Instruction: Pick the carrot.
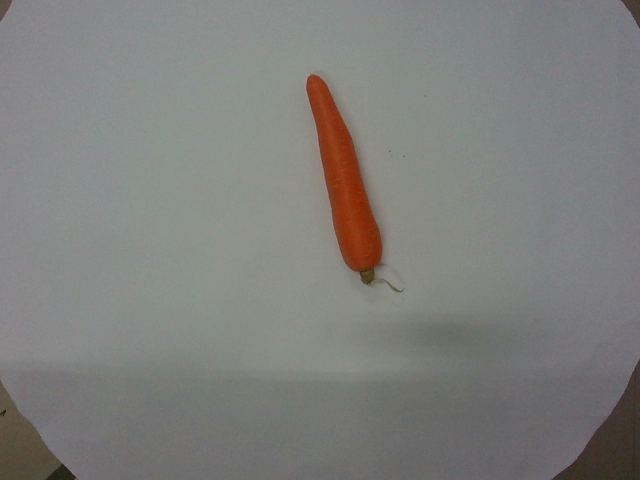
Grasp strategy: vertical